Question: How is the history relevant to the case?
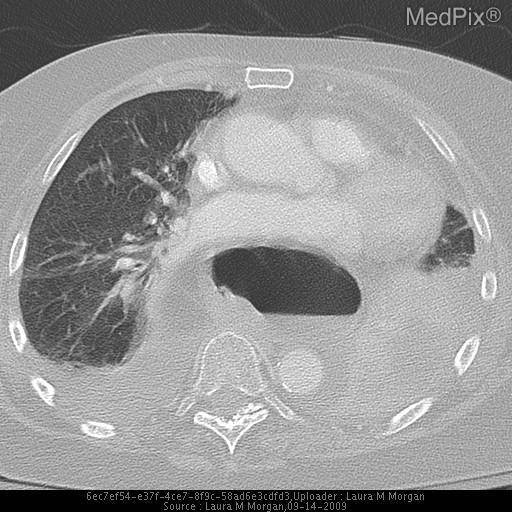
Answer: The patient's history of 83 y.o. woman with shortness of breath. is key in understanding the case.